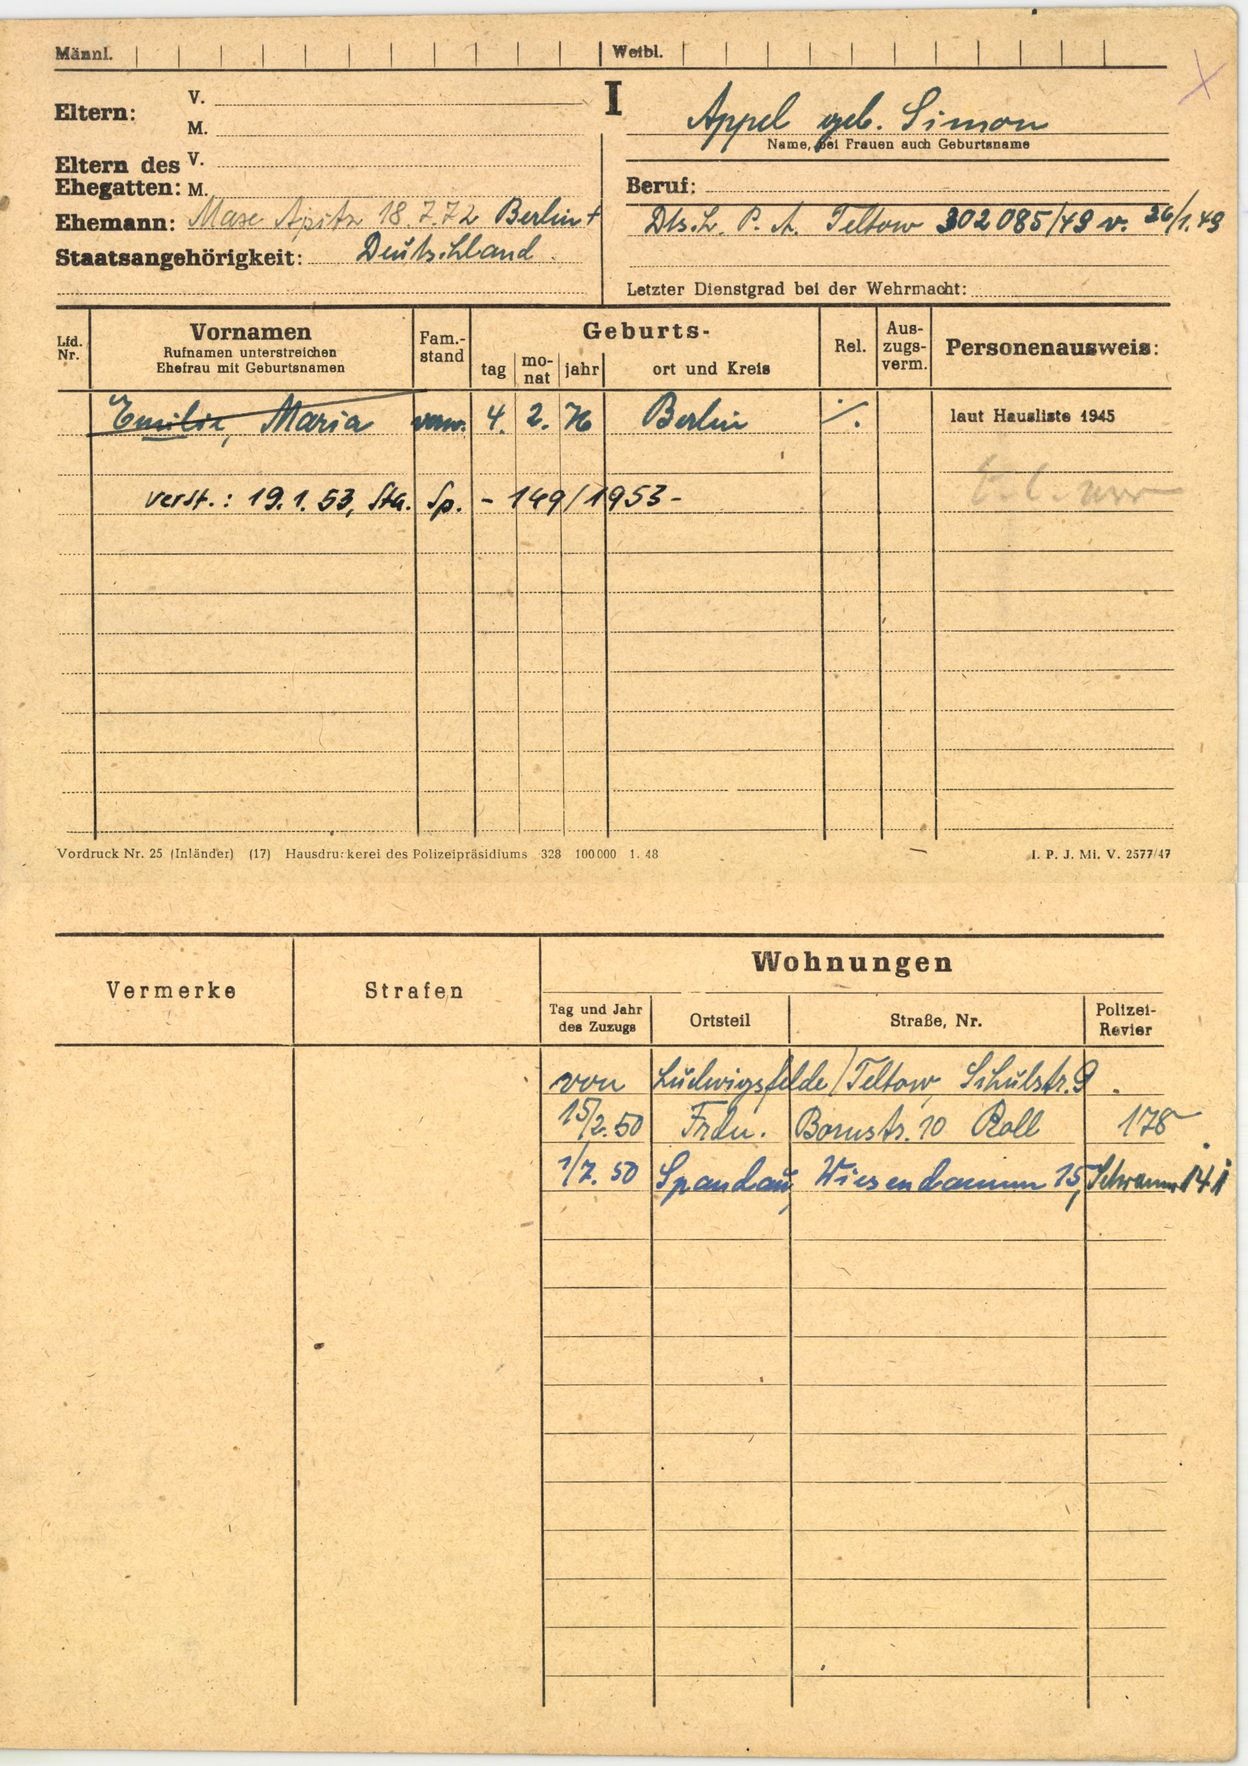
Appel geb. Simon